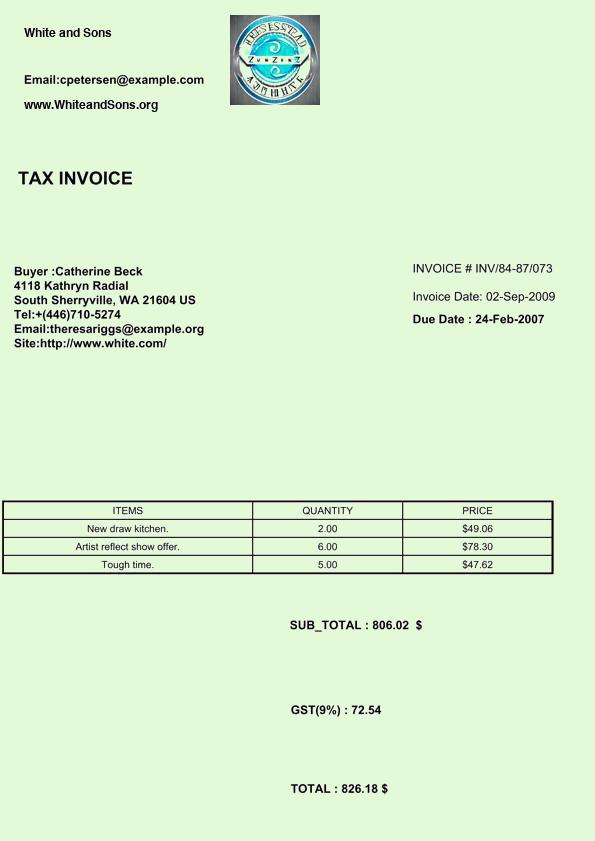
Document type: Invoice